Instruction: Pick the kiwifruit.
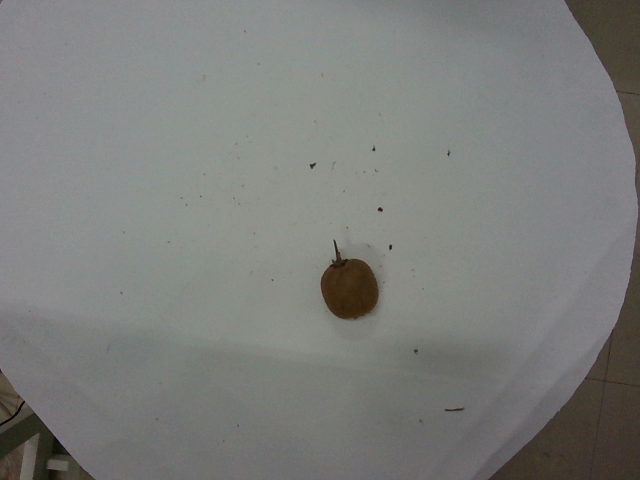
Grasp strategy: vertical